Question: How is the property described in the document?
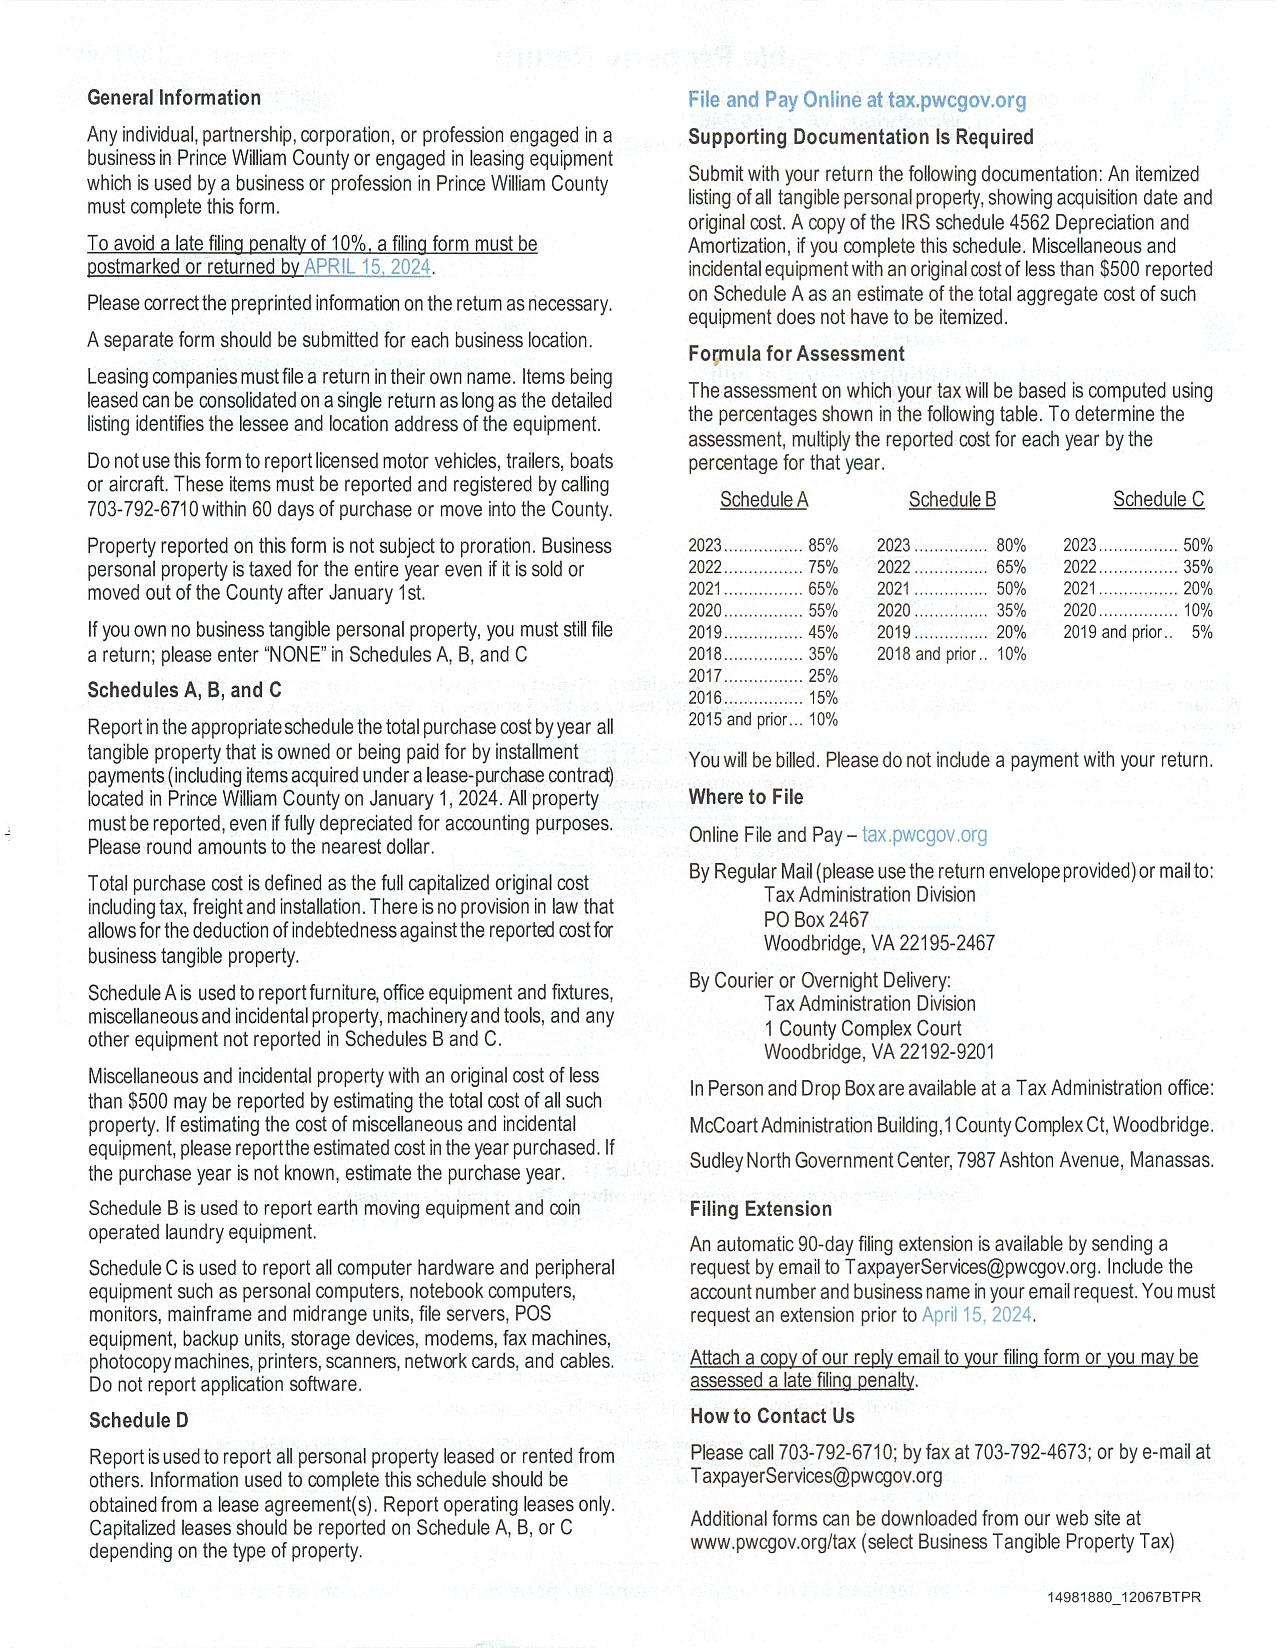
Answer: "tangible personal property"